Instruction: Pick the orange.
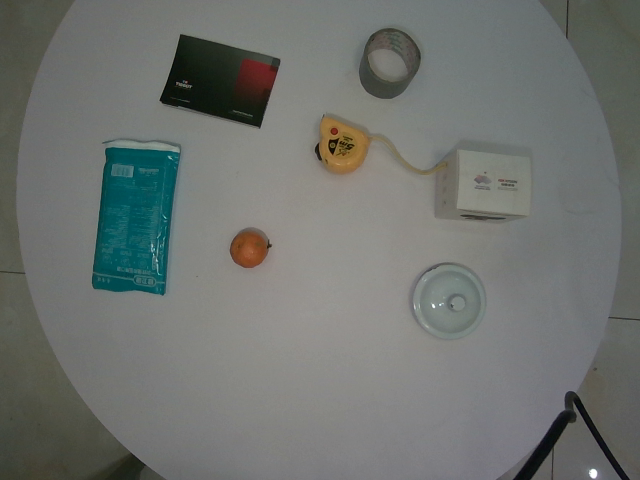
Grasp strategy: vertical